Question: What is the main concern?
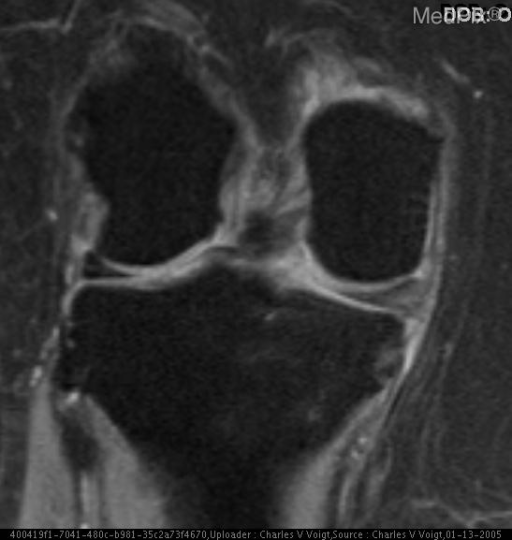
Answer: The findings suggest AP radiograph and Proton Density Fat Saturation (PD FS) knee MR from 2002 showing calcific deposits within the lateral collateral ligament (LCL). More recent imaging from 2005 showed resolution of calcium deposits.. Right Knee 3 years later. The patient might have a history of 65 y/o with longstanding right knee pain.